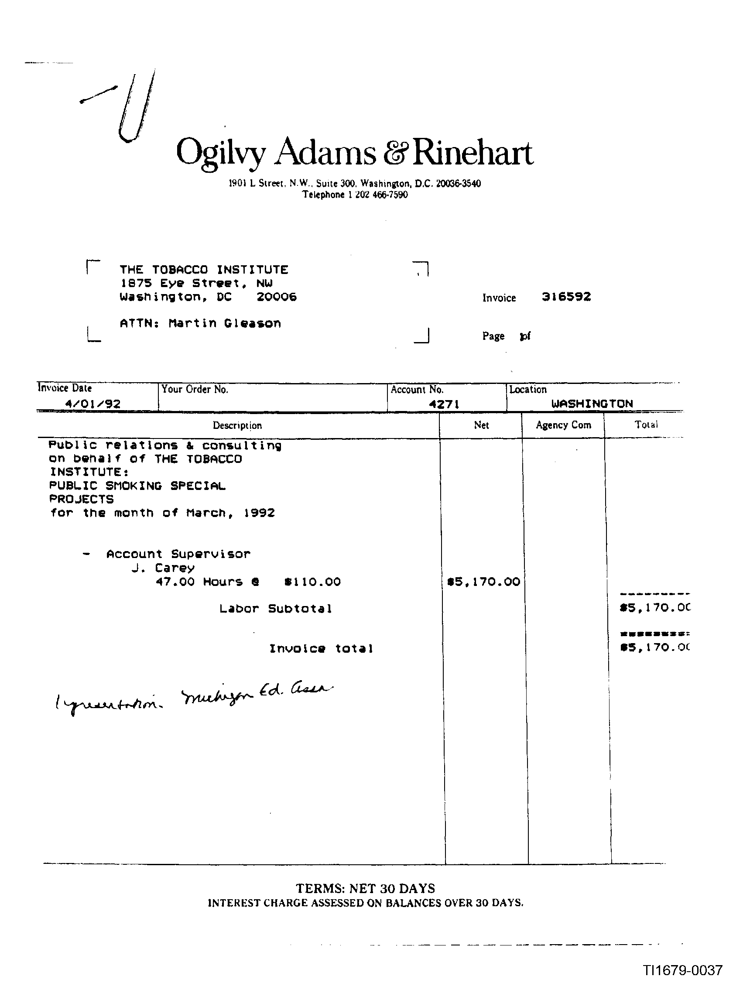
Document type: Invoice